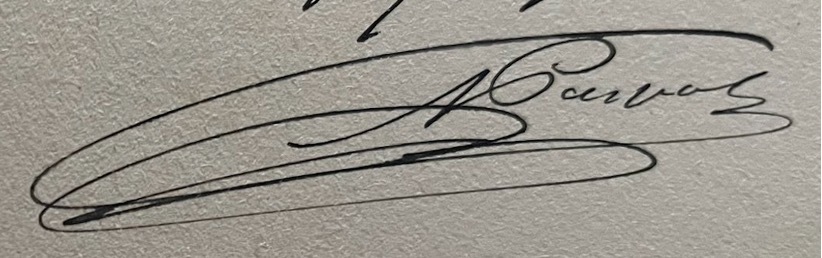
Signature of: cosme parpal y marqués